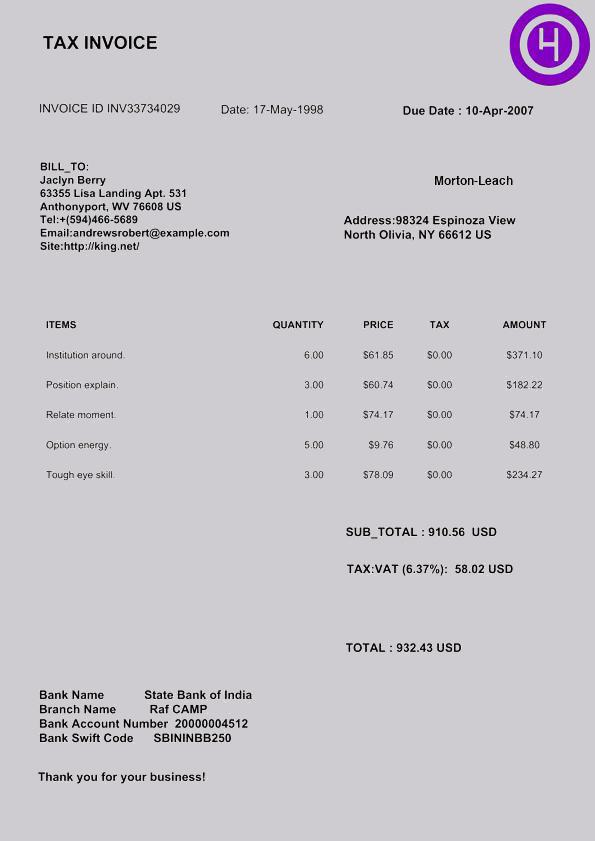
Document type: Invoice